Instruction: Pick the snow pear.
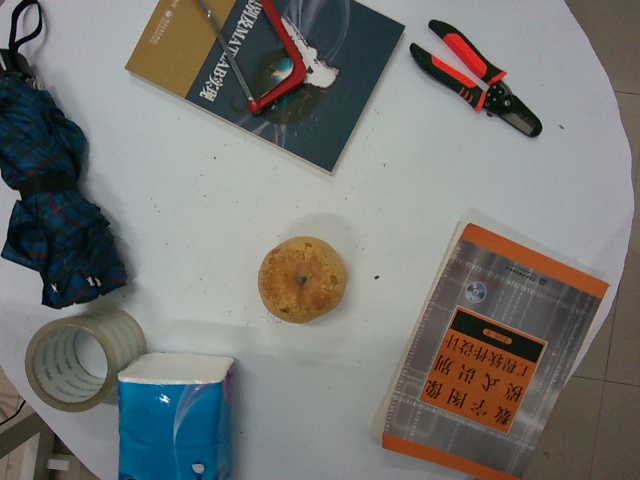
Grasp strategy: vertical